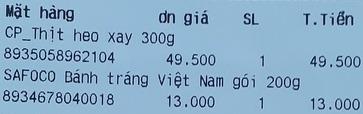
<table>
<tr>
<th>Mặt hàng</th>
<th>đơn giá</th>
<th>SL</th>
<th>T.Tiền</th>
</tr>
<tr>
<td>CP_Thịt heo xay 300g<br>8935058962104</td>
<td>49.500</td>
<td>1</td>
<td>49.500</td>
</tr>
<tr>
<td>SAFOCO Bánh tráng Việt Nam gói 200g<br>8934678040018</td>
<td>13.000</td>
<td>1</td>
<td>13.000</td>
</tr>
</table>